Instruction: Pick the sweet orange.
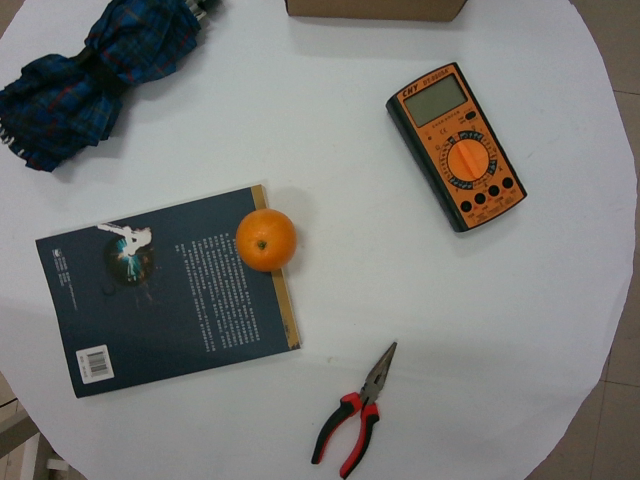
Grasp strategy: vertical